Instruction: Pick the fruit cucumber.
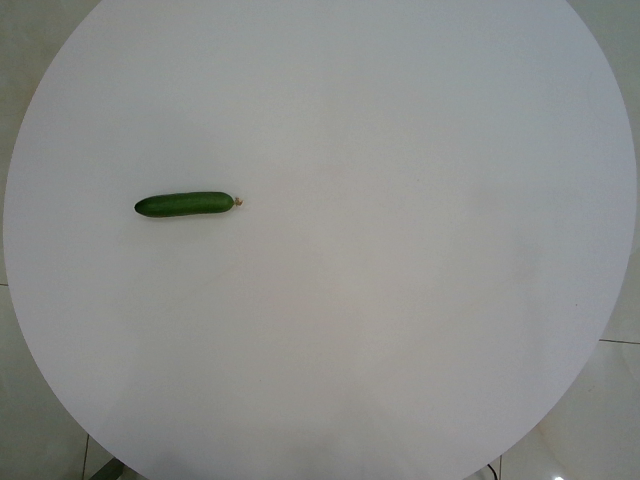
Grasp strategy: vertical